Question: What could the diagnosis suggest?
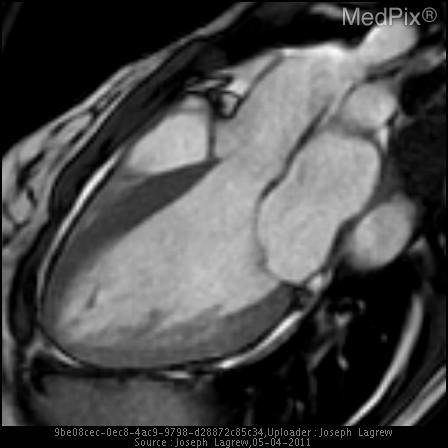
Answer: The possible diagnosis includes --Physiologic trabeculations
--Left Ventricular Noncompaction
--Dilated cardiomyopathy
--Hypertrophic Cardiomyopathy.